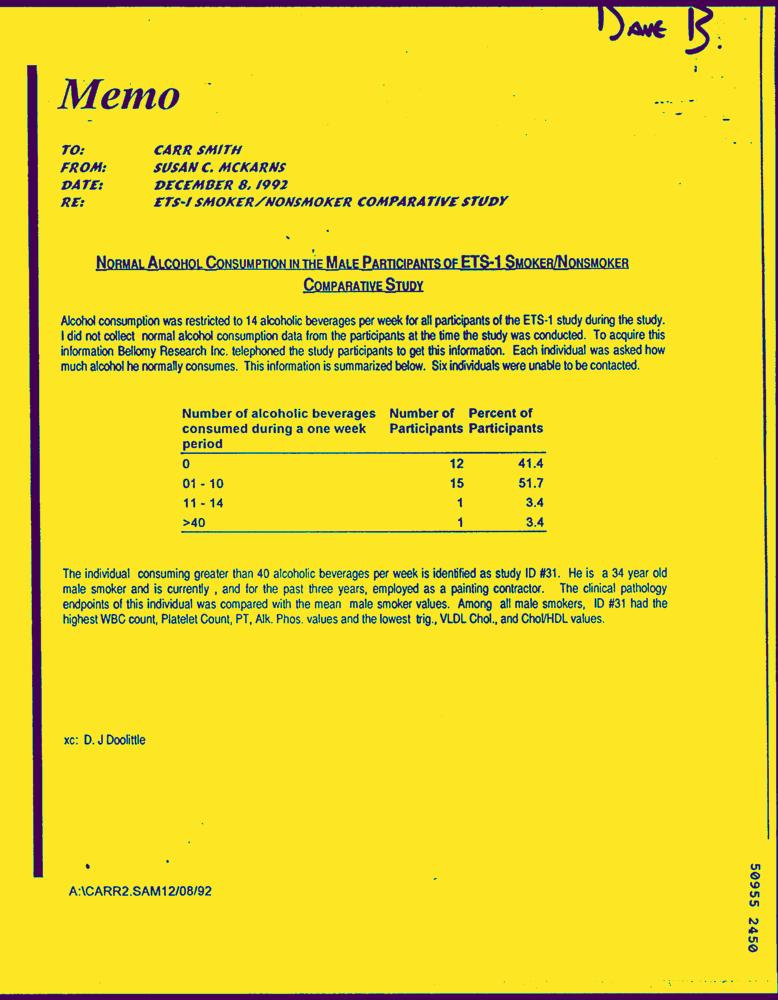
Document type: Letter-Doc